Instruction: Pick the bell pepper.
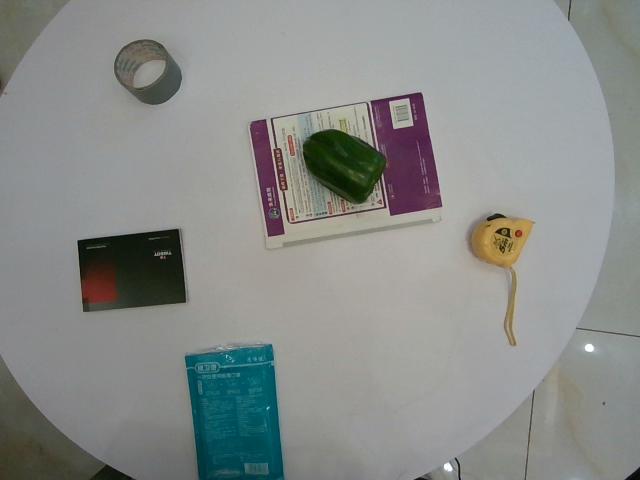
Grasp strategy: vertical